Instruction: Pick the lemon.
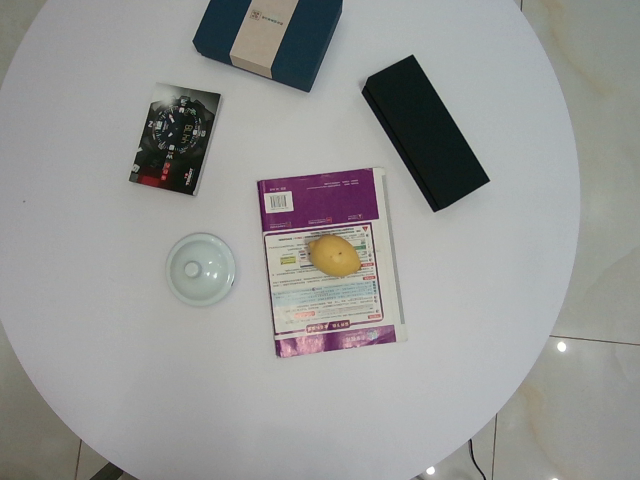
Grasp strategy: vertical